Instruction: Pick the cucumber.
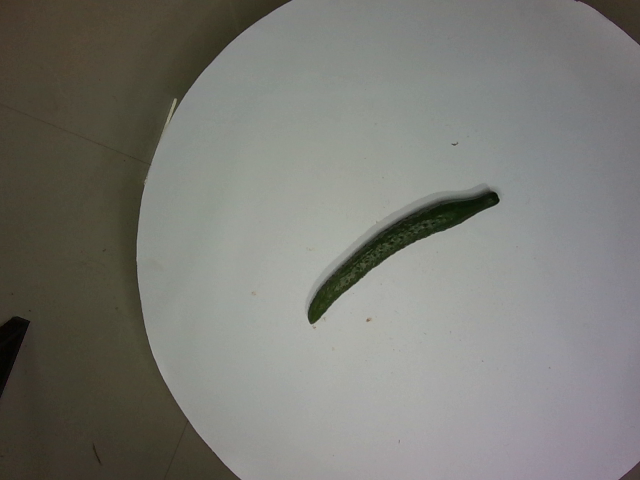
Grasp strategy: vertical